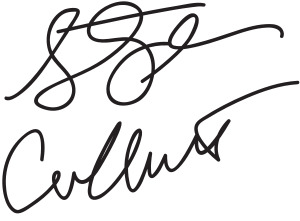
Signature of: stephen colbert